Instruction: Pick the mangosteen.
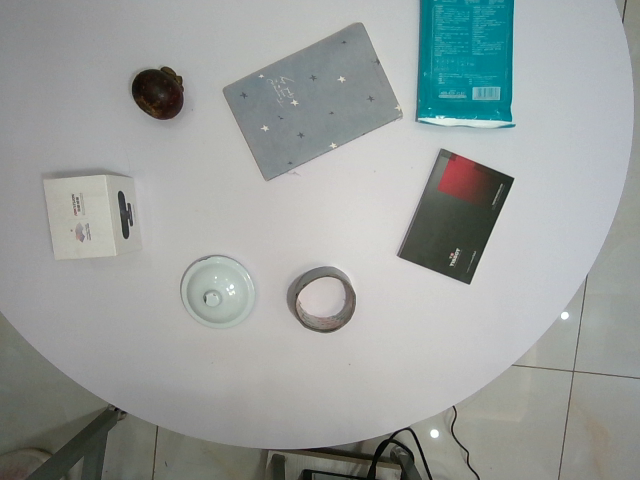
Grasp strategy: vertical